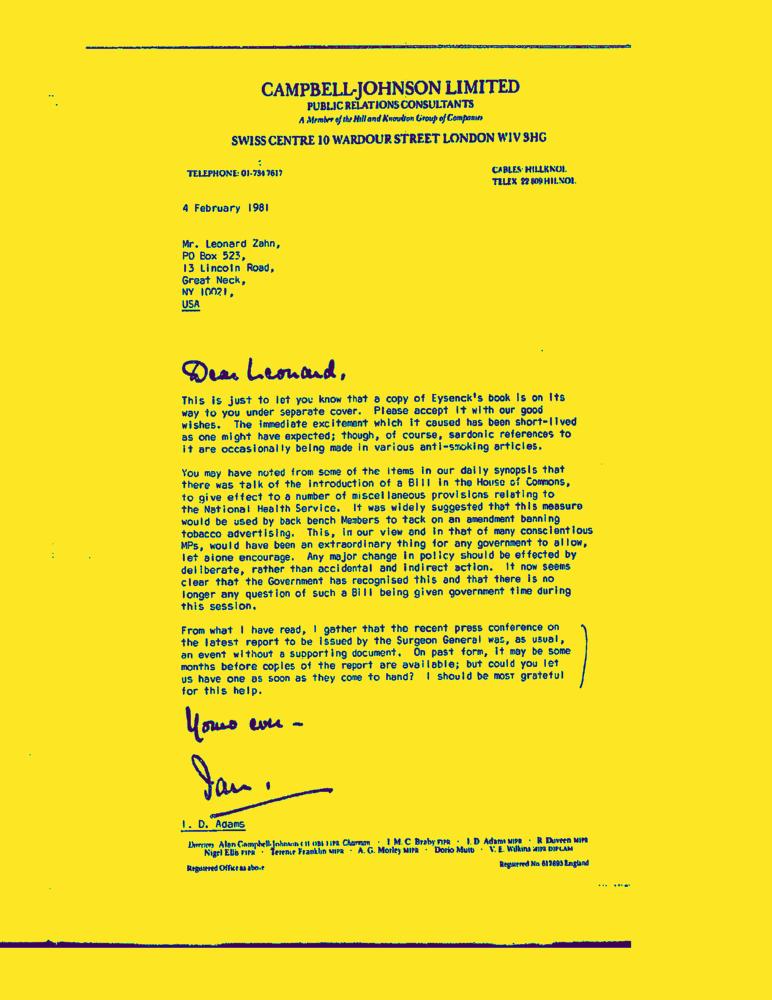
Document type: Letter-Doc